Question: What jurisdiction, city, or county is the document associated with?
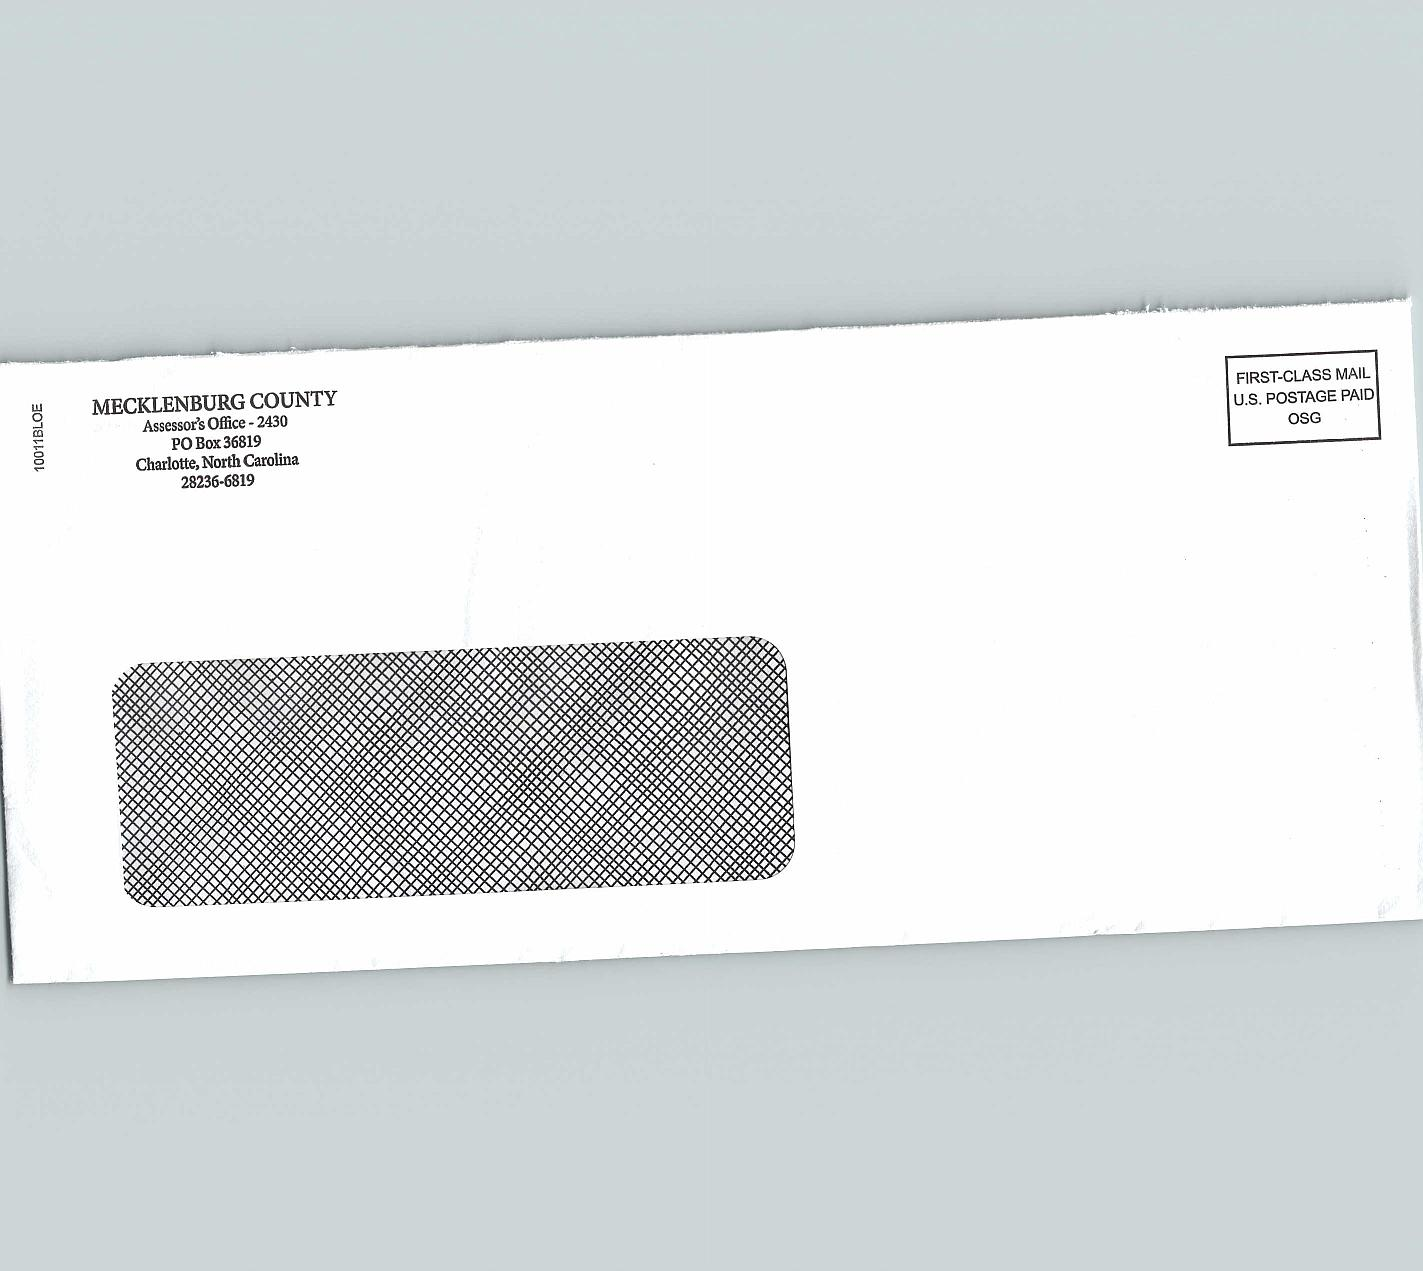
Answer: "Mecklenburg County"